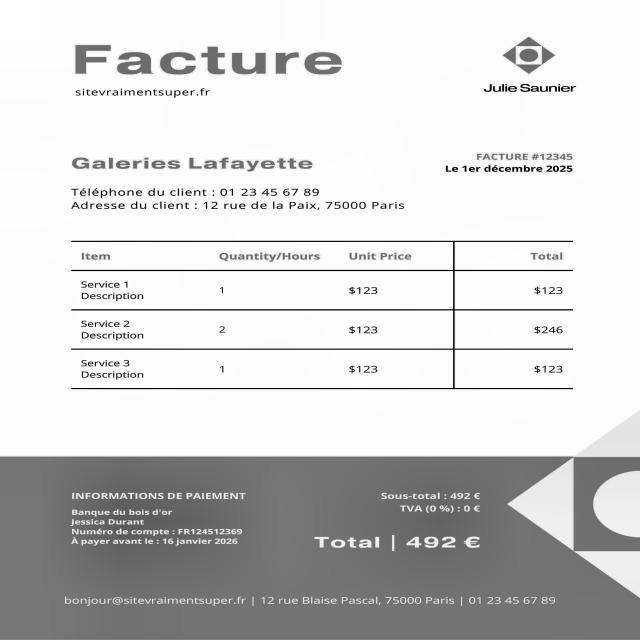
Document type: Invoice